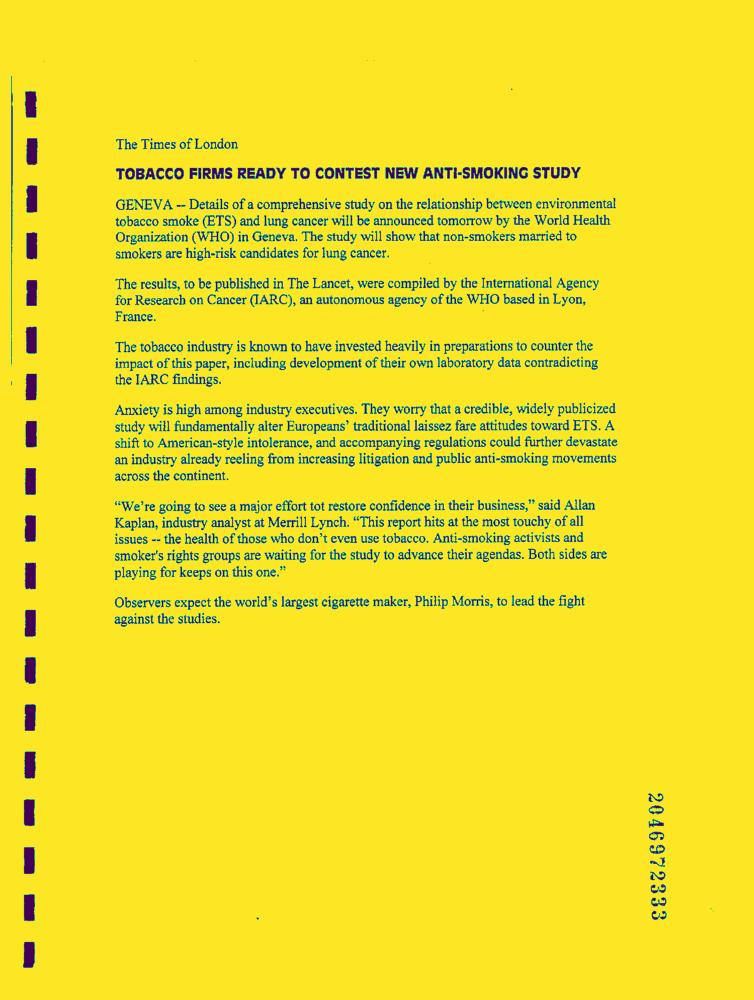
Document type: News-Article